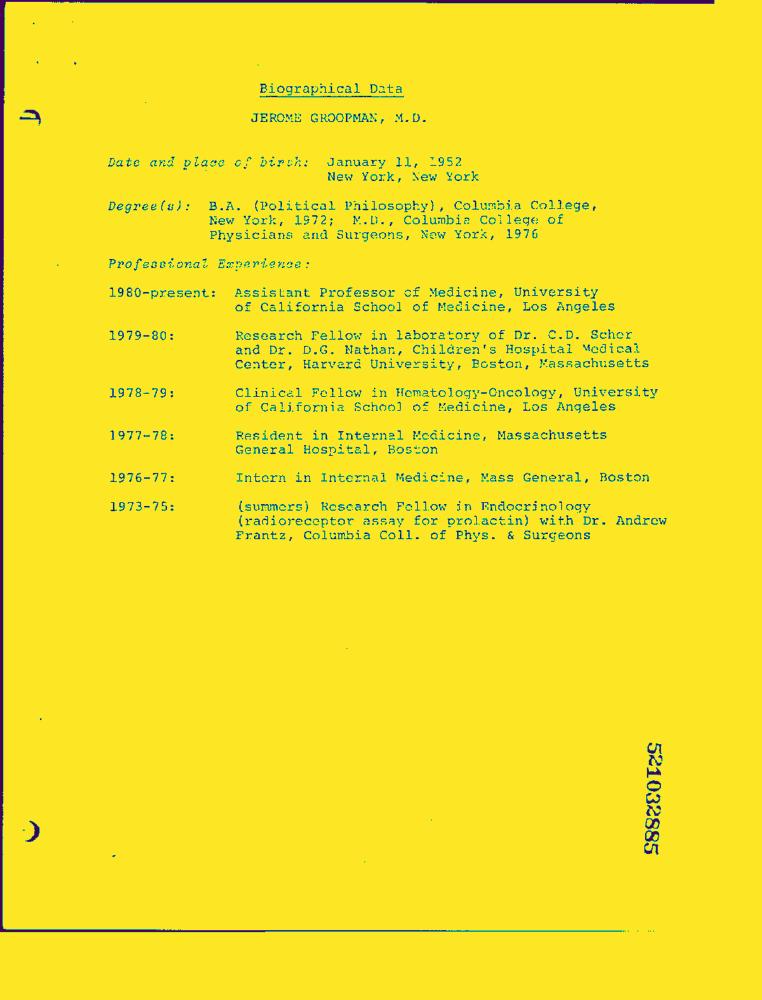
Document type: Resume-Doc